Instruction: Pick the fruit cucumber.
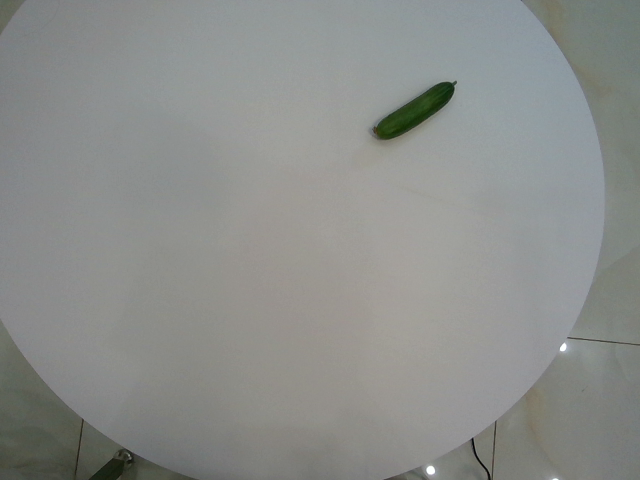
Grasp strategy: vertical